Question: What was observed in the imaging?
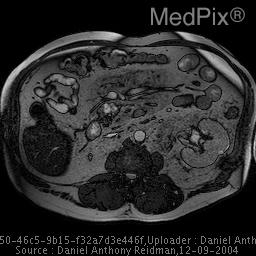
Answer: The imaging shows Small cystic foci in the inferior aspect of the pancreatic uncinate process. Cysts seen to communicate with main pancreatic duct on MRCP and ERCP. No evidence of main pancreatic ductal dilitation - Small cystic foci pancreatic uncinate process.